Question: What might the diagnosis be?
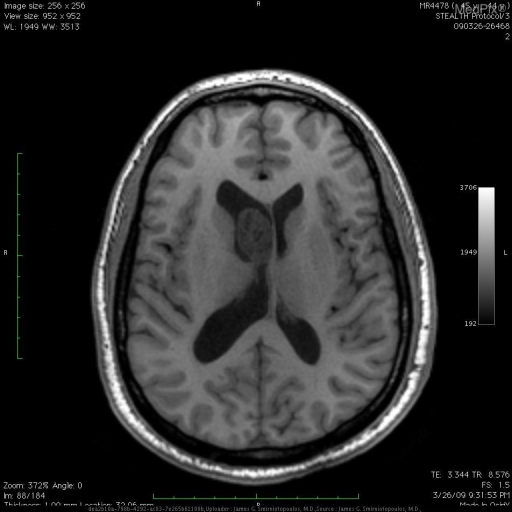
Answer: The possible diagnosis includes •  Ependymoma
•  Subpendymoma
•  Central Neurocytoma
•  Choroid plexus neoplasm
•  Choroid meningioma
•  Choroid metastasis.